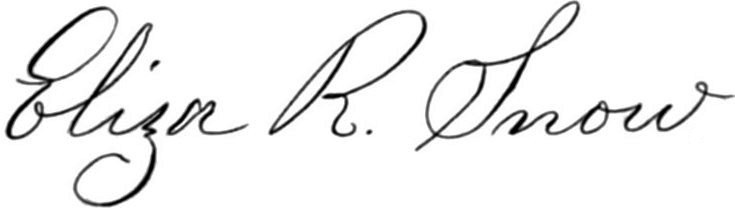
Signature of: eliza roxcy snow